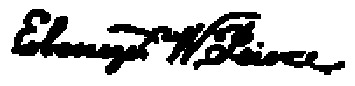
Signature of: ebenezer w peirce